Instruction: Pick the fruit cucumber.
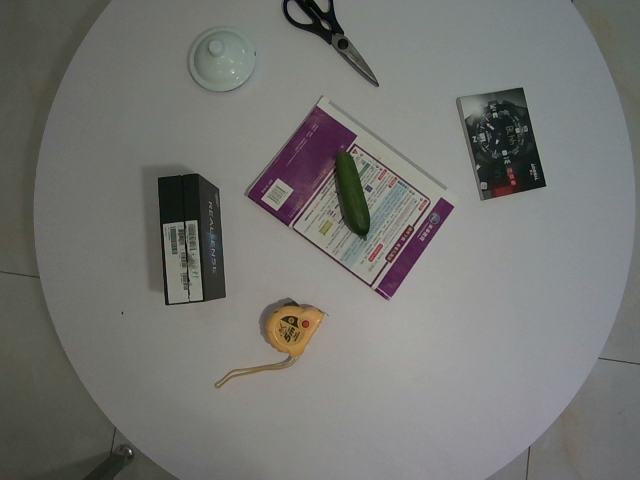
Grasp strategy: vertical